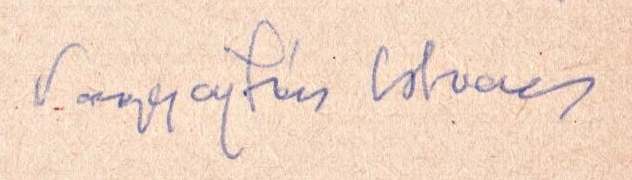
Signature of: nagyajtósi istván